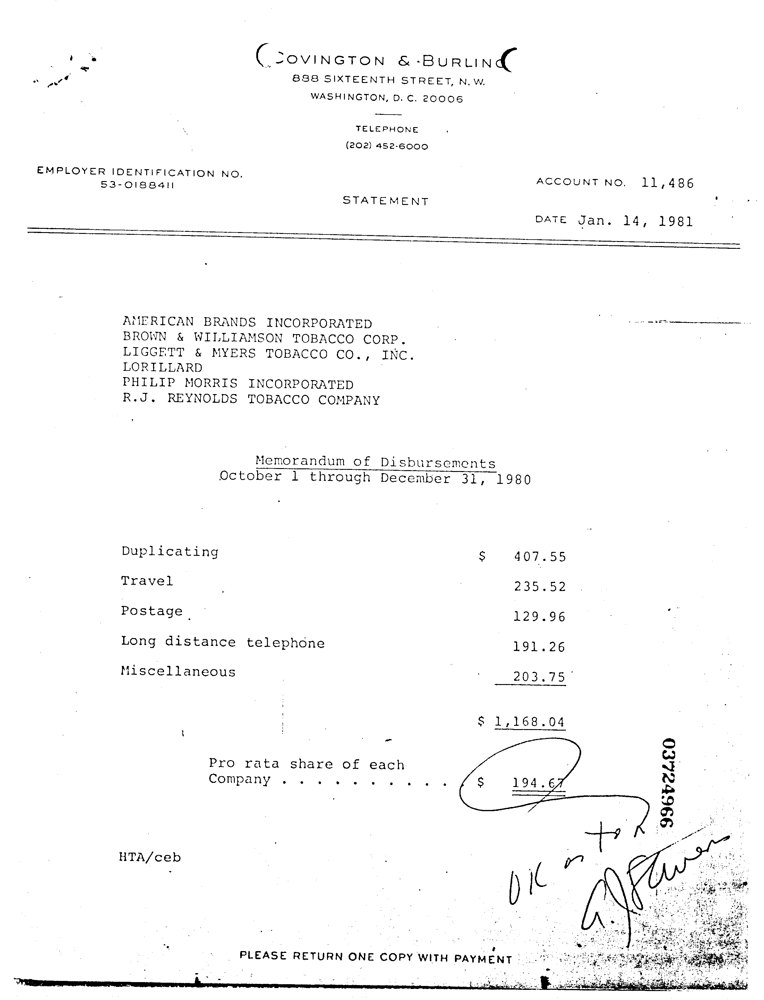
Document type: Invoice